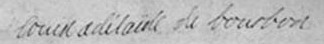
Signature of: louise adélaïde de bourbon